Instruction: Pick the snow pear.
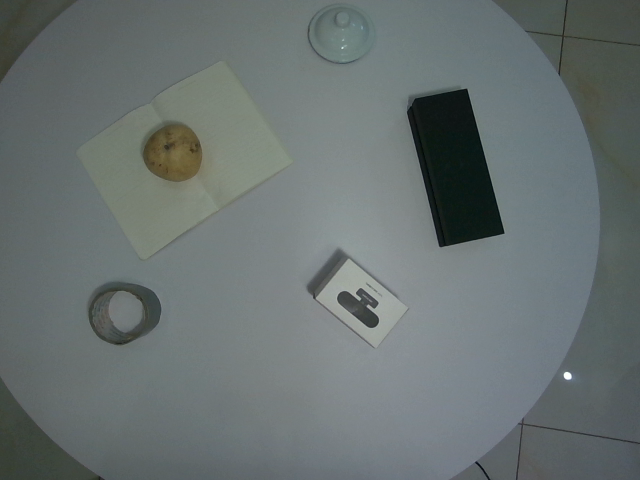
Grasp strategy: vertical